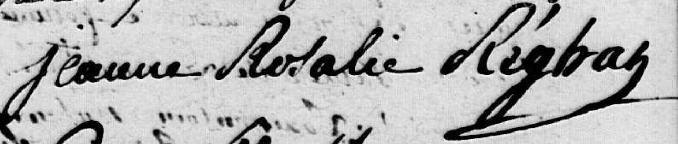
Signature of: jeanne rosalie de reghat